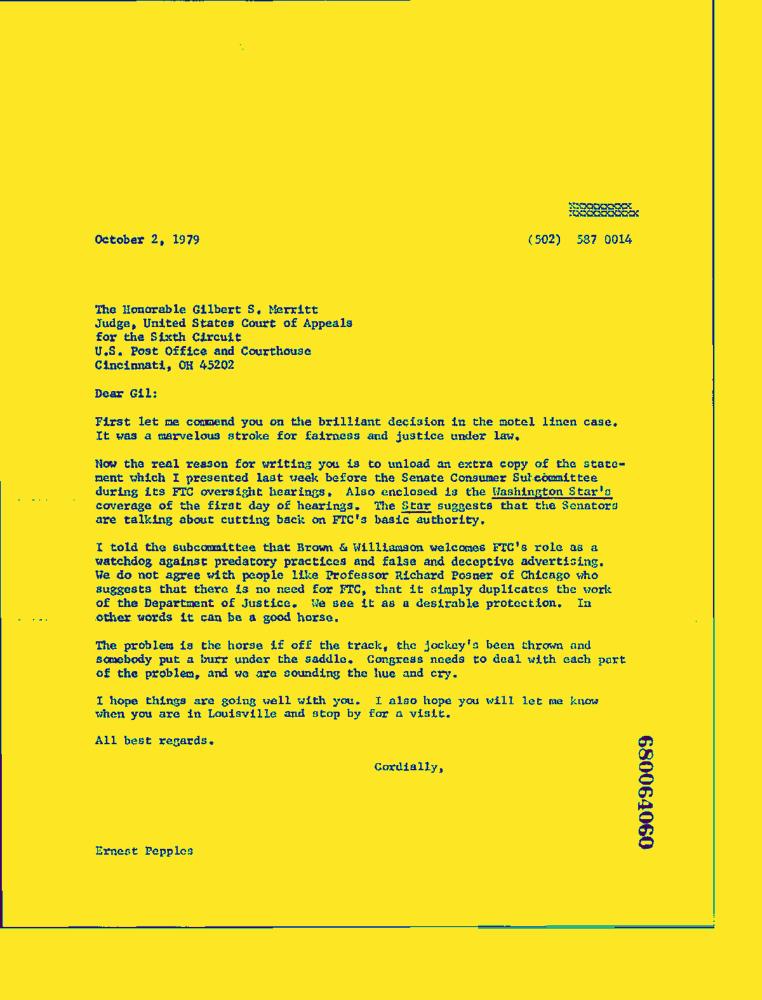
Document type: Letter-Doc